Please extract the written amount, numerical amount, recipient's name, date on the cheque, and the bank's name from the image.
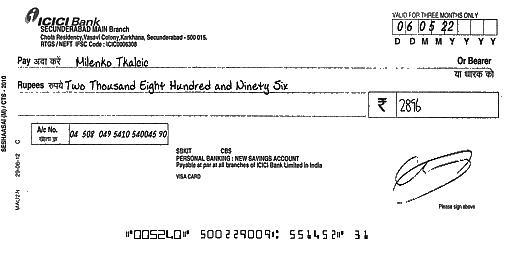
amt_in_words: Two Thousand Eight Hundred and Ninety Six
amt_in_figures: 2896
payee_name: Milenko Tkalcic
bank_name: ICICI Bank
cheque_date: 06/05/22